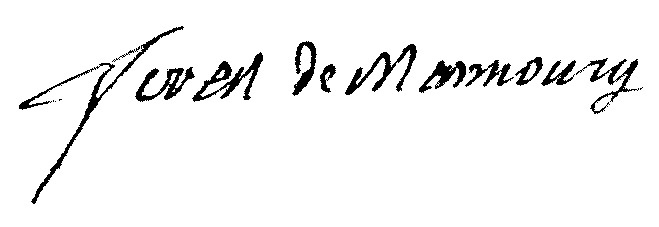
Signature of: jean pierre forest de masroury